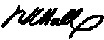
Signature of: nathan k hall